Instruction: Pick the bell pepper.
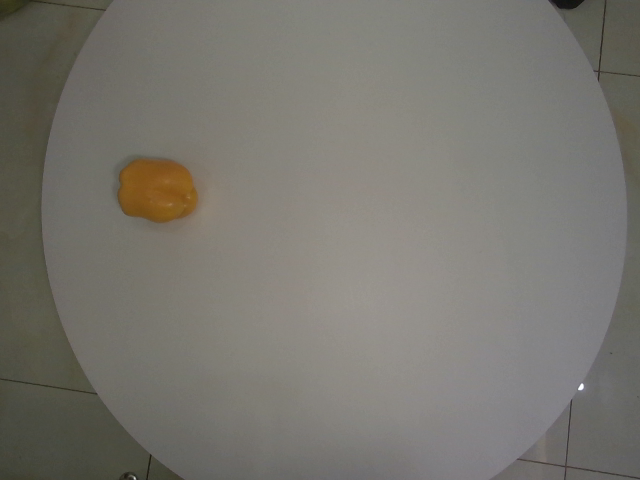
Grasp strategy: vertical